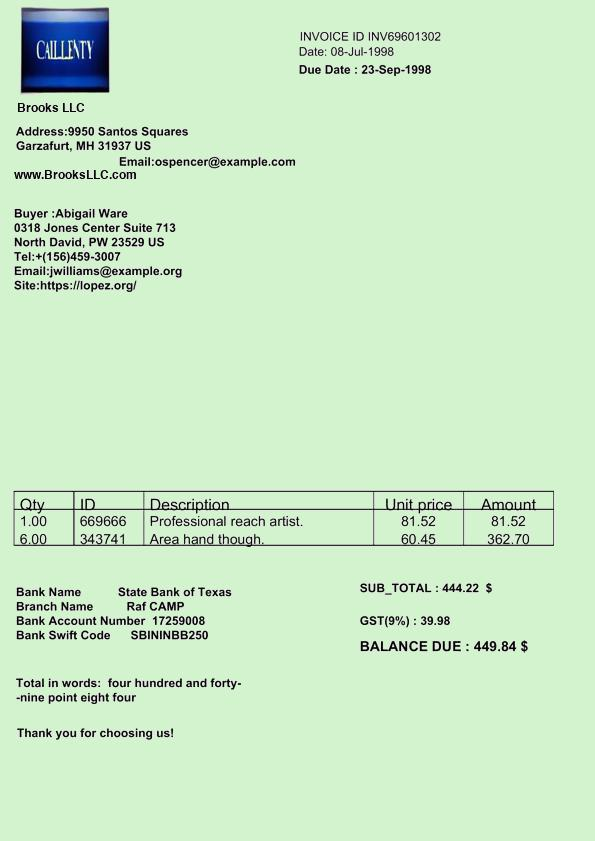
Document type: Invoice